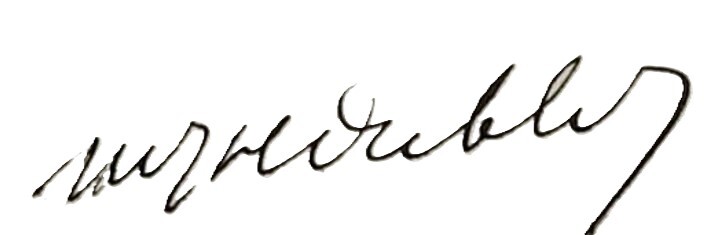
Signature of: maurice dubled